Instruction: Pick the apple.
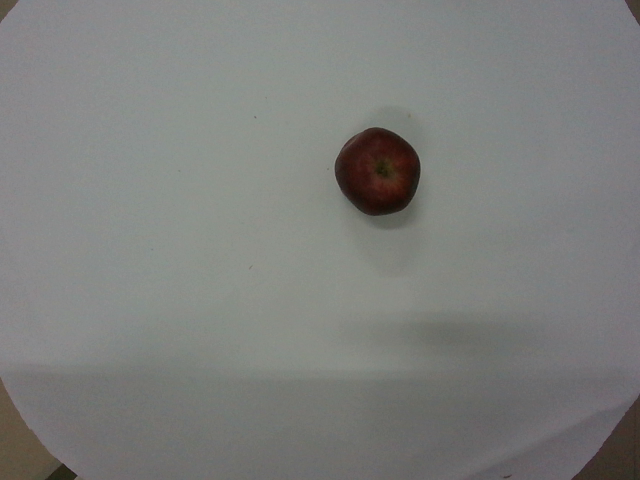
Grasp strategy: vertical